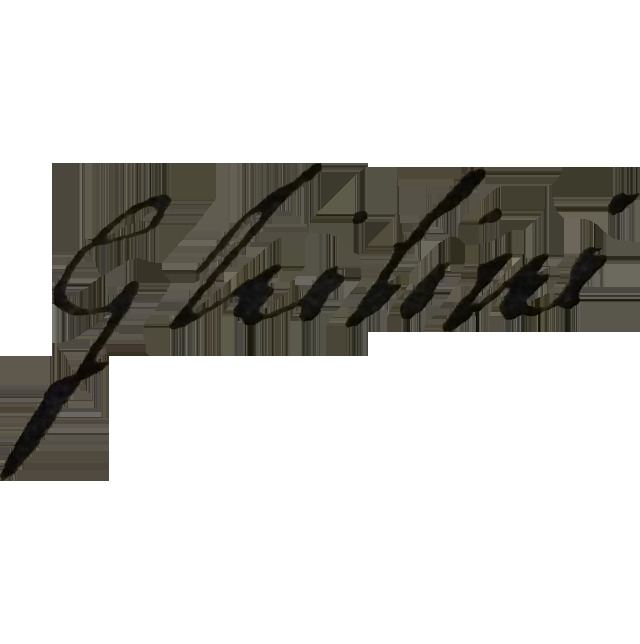
Signature of: ambrogio ghilini